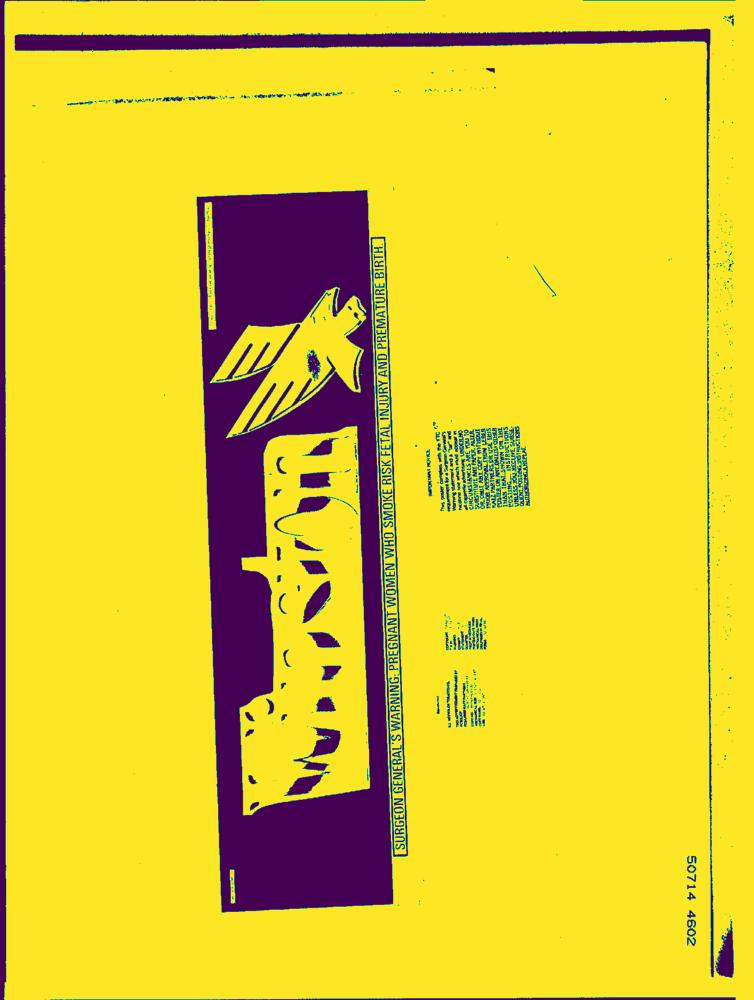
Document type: AD